Identify and extract the amount in words, amount in numbers, payee name, cheque date, and bank name from the image.
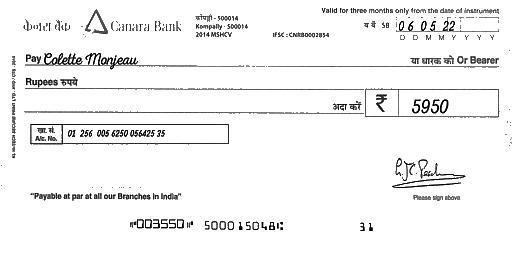
amt_in_words:
amt_in_figures: 5950
payee_name: Colette Monjeau
bank_name: Canara Bank
cheque_date: 06/05/22